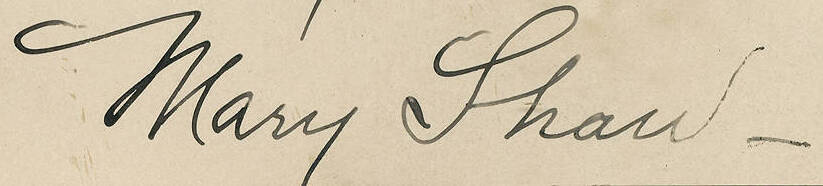
Signature of: mary shaw